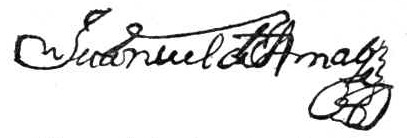
Signature of: manuel d amat i de junyent